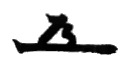
Signature of: mitsumasa yonai